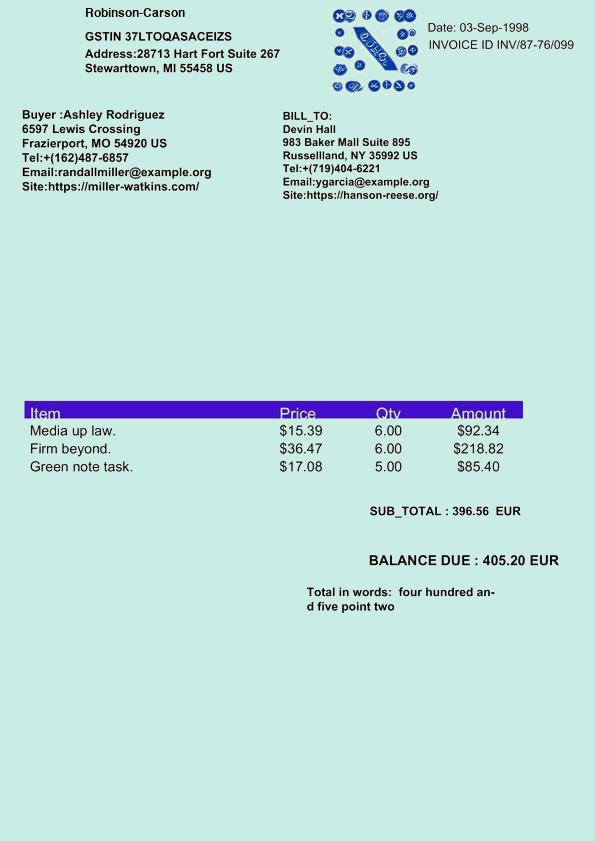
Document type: Invoice